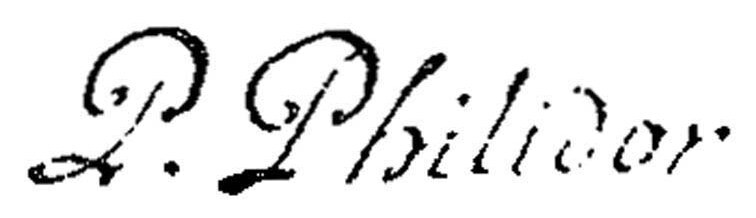
Signature of: pierre danican philidor